Question: What is the potential diagnosis?
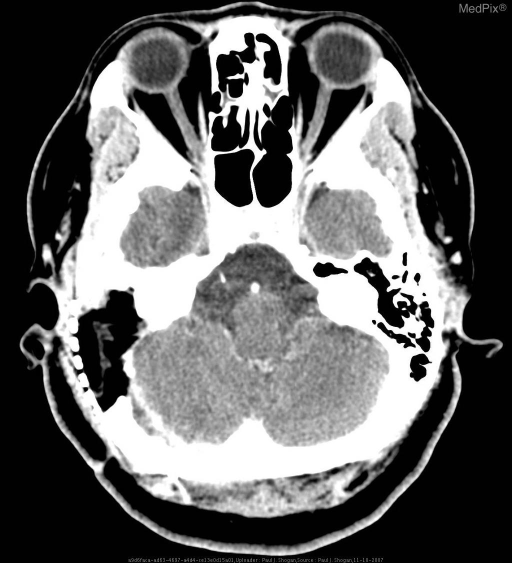
Answer: The possible diagnosis includes Epidermoid Tumor
Arachnoid Cyst.